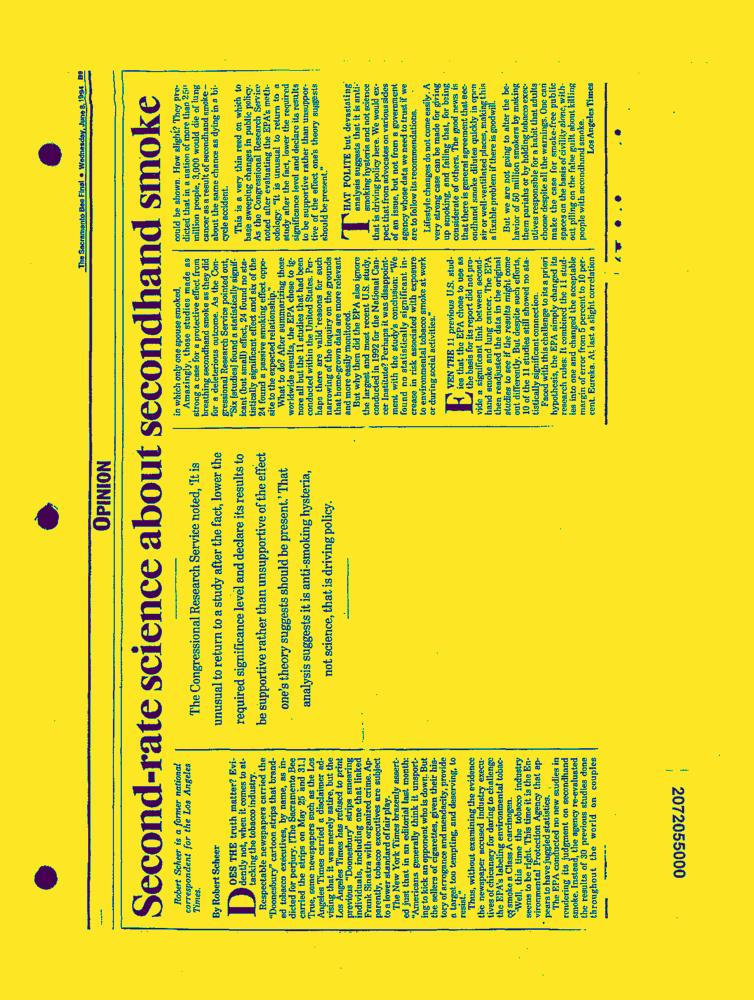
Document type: News-Article